Question: Talk about the condition:
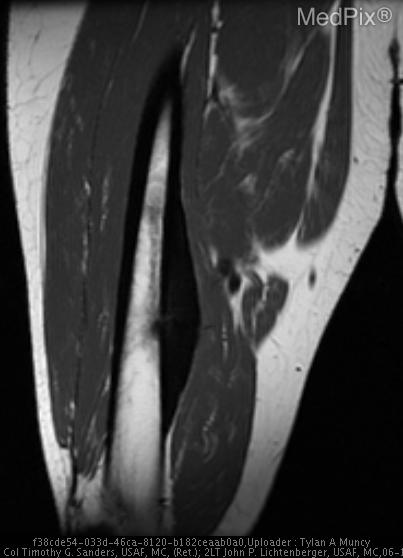
Answer: The disease is discussed as: Osteoid osteoma is a benign tumor of the bone, which accounts for approximately 12% 2of all benign skeletal tumors.  Over 50% of the time this tumor occurs in the proximal femur and tibia with another 13% occurring in the vertebral columns, especially the posterior elements.1  Generally, these lesions occur in the intracortical and diaphyseal portions of the long bones, although they can occur in the metaphysis of the bone as well.2  The typical history associated with an osteoid osteoma is that of a person in his or her teens to twenties with nocturnal pain which responds well to aspirin.2,3  The radiologic findings of this tumor classically consist of a small (usually less than 1.5 to 2 cm) sclerotic lesion with a cortically based radiolucency (nidus).2  Surrounding the sclerosis is cortical thickening which is secondary to an extensive surrounding inflammatory response.2  While this appearance may be evident on plain film, often a CT or MRI is necessary to identify these characteristic changes, however, MRI should be used with the understanding that this method of imaging can make the appearance of an osteoid osteoma confusing.  MRI will show the sometimes extensive bone marrow reactions (which correlate with replacement of normal marrow with fibrous tissue, inflammatory cells, and hypervascularity) and soft tissue inflammation which are associated with an osteoid osteoma and the calcified nidus is often not seen with this imaging modality.  Instead, MRI can suggest that a more aggressive process is occurring, such as malignancy, infection, or fracture.2   Intra-articular osteoid osteomas create problems not seen with the typical diaphyseal lesion.  These can cause joint effusion and lymhoproliferative synovitis, and may suggest an arthritic condition.  Indeed, this may lead to osteoarthritis in up to half of these patients.2 In the diagnosis of osteoid osteoma, the classic appearance on plain film or CT in addition to the classic history which appears in this case generally makes the diagnosis for the radiologist and the clinician.  However there are several important other processes which are necessary to rule out.  The most important of these processes is an osteosarcoma.  This condition typically will not have the central nidus of calcification, but more importantly it will not respect the boundaries which an osteoid osteoma respects and stay in the cortex of the bone.  While the pain may occur more strongly at night, the patient will typically not obtain strong relief from aspirin or other NSAIDs, as he or she will with an osteoid osteoma.Of the conditions which do respect the boundaries of the bone and are localized to the cortex, there are only three possibilities: osteiod osteoma, Langerhan’s cell histiocytosis, and Brodie’s abscess.2  Langerhan’s cell histiocytosis typically occurs in the skull and spine, with typical lesions being lytic with well defined margins.  Skull lesions have sharply defined punched out boarders (giving rise to “geographic skull”); spine lesions lead to variable compression of the vertebral bodies.2  Brodie’s abscess is a subacute osteomyelitis that commonly occurs as a well defined osteolytic metaphyseal lesion.  It has a sclerotic margin that fades peripherally, creating a “fuzzy” appearance.  There is no central nidus.  Occasionally Brodie’s abscess occurs as a serpiginous lucency in the metaphysis of the long bone.  These findings are often pathognomonic on plain fims.  The most common causative organism is S. aureus. 4